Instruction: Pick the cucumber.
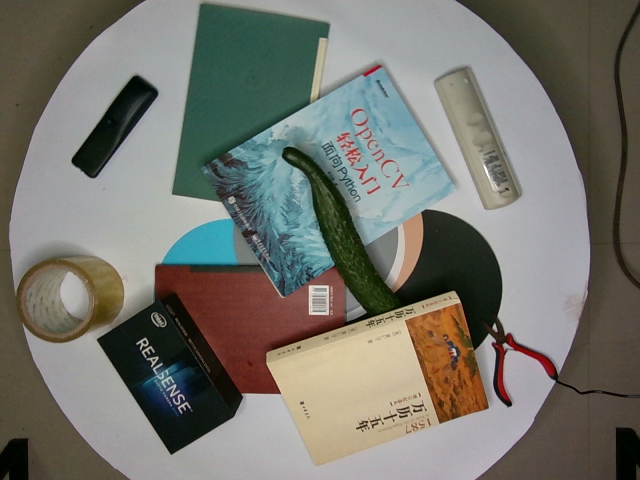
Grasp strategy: vertical